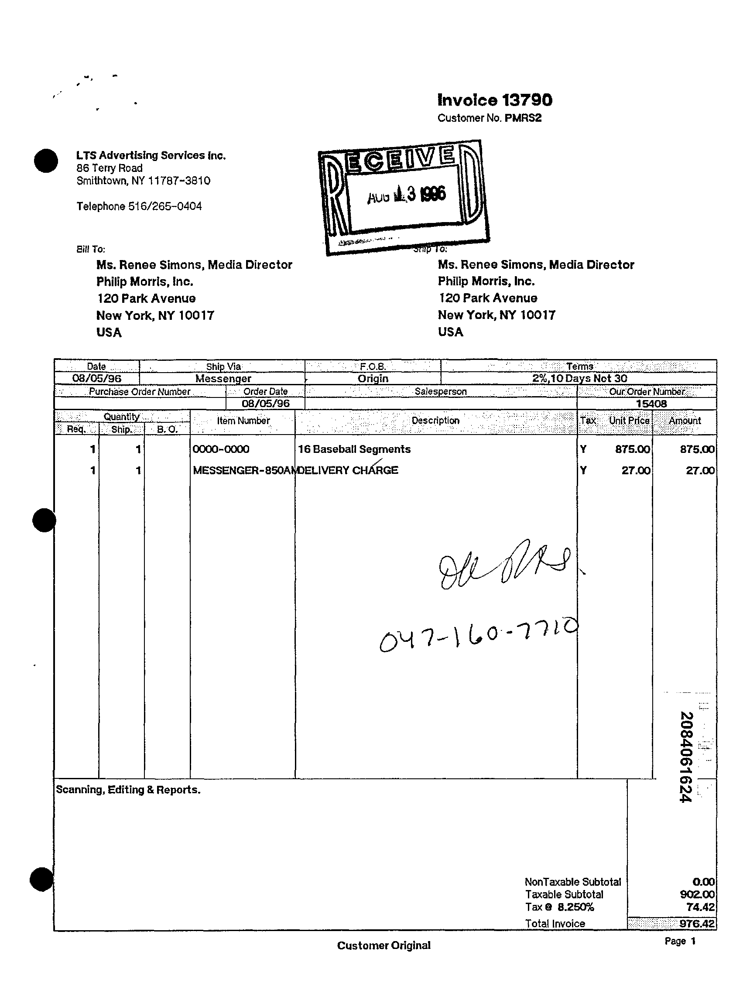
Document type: Invoice